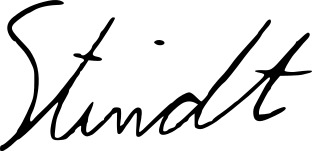
Signature of: christian stindt